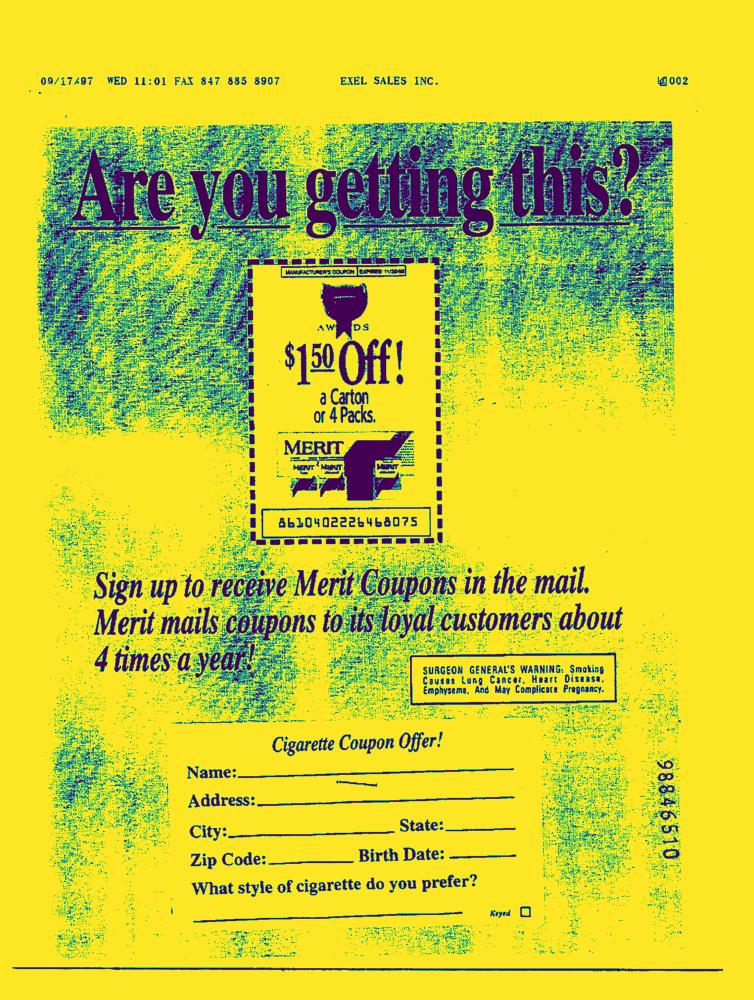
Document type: AD